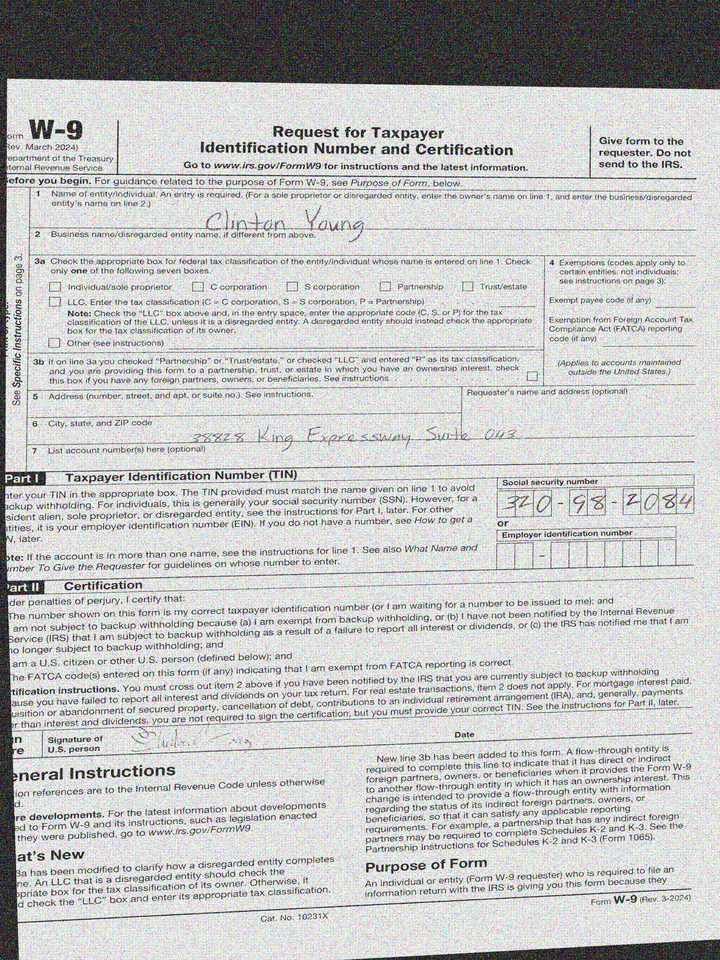
adr1: 38828 King Expressway Suite 043
cbx: no
ssn: 320982084
enm: Clinton Young